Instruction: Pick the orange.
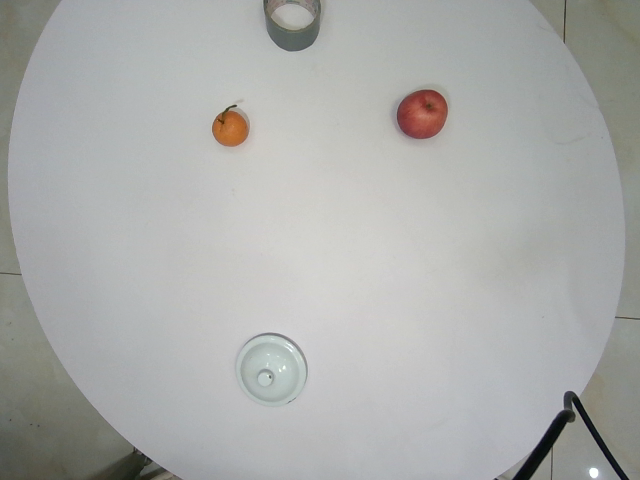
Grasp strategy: vertical